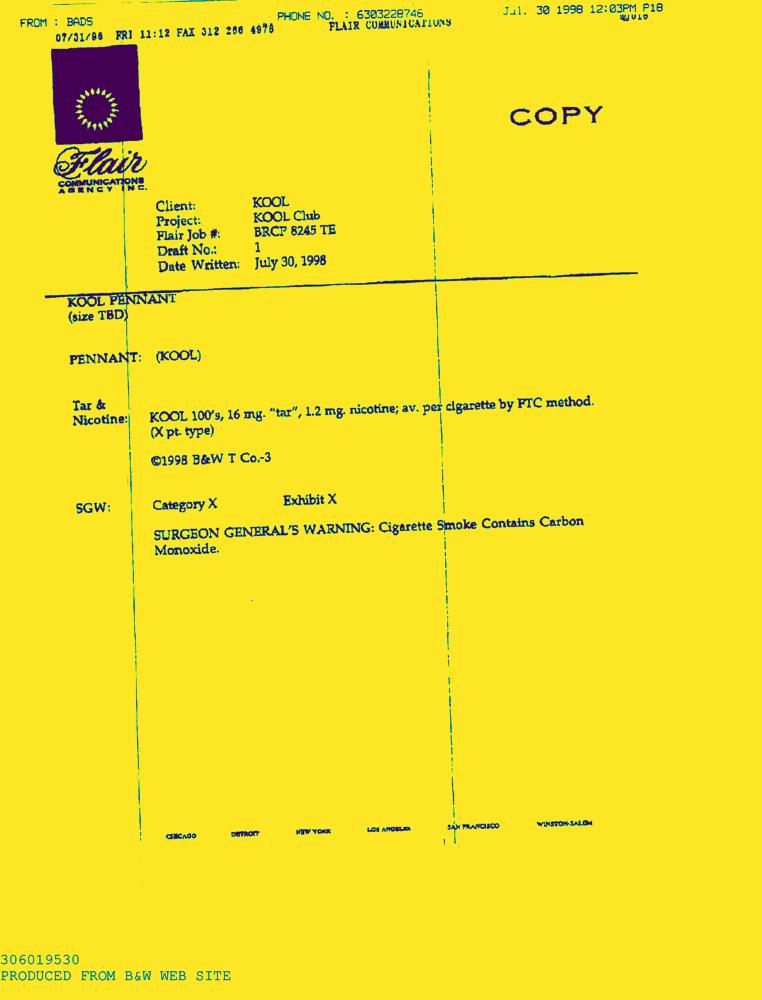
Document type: AD